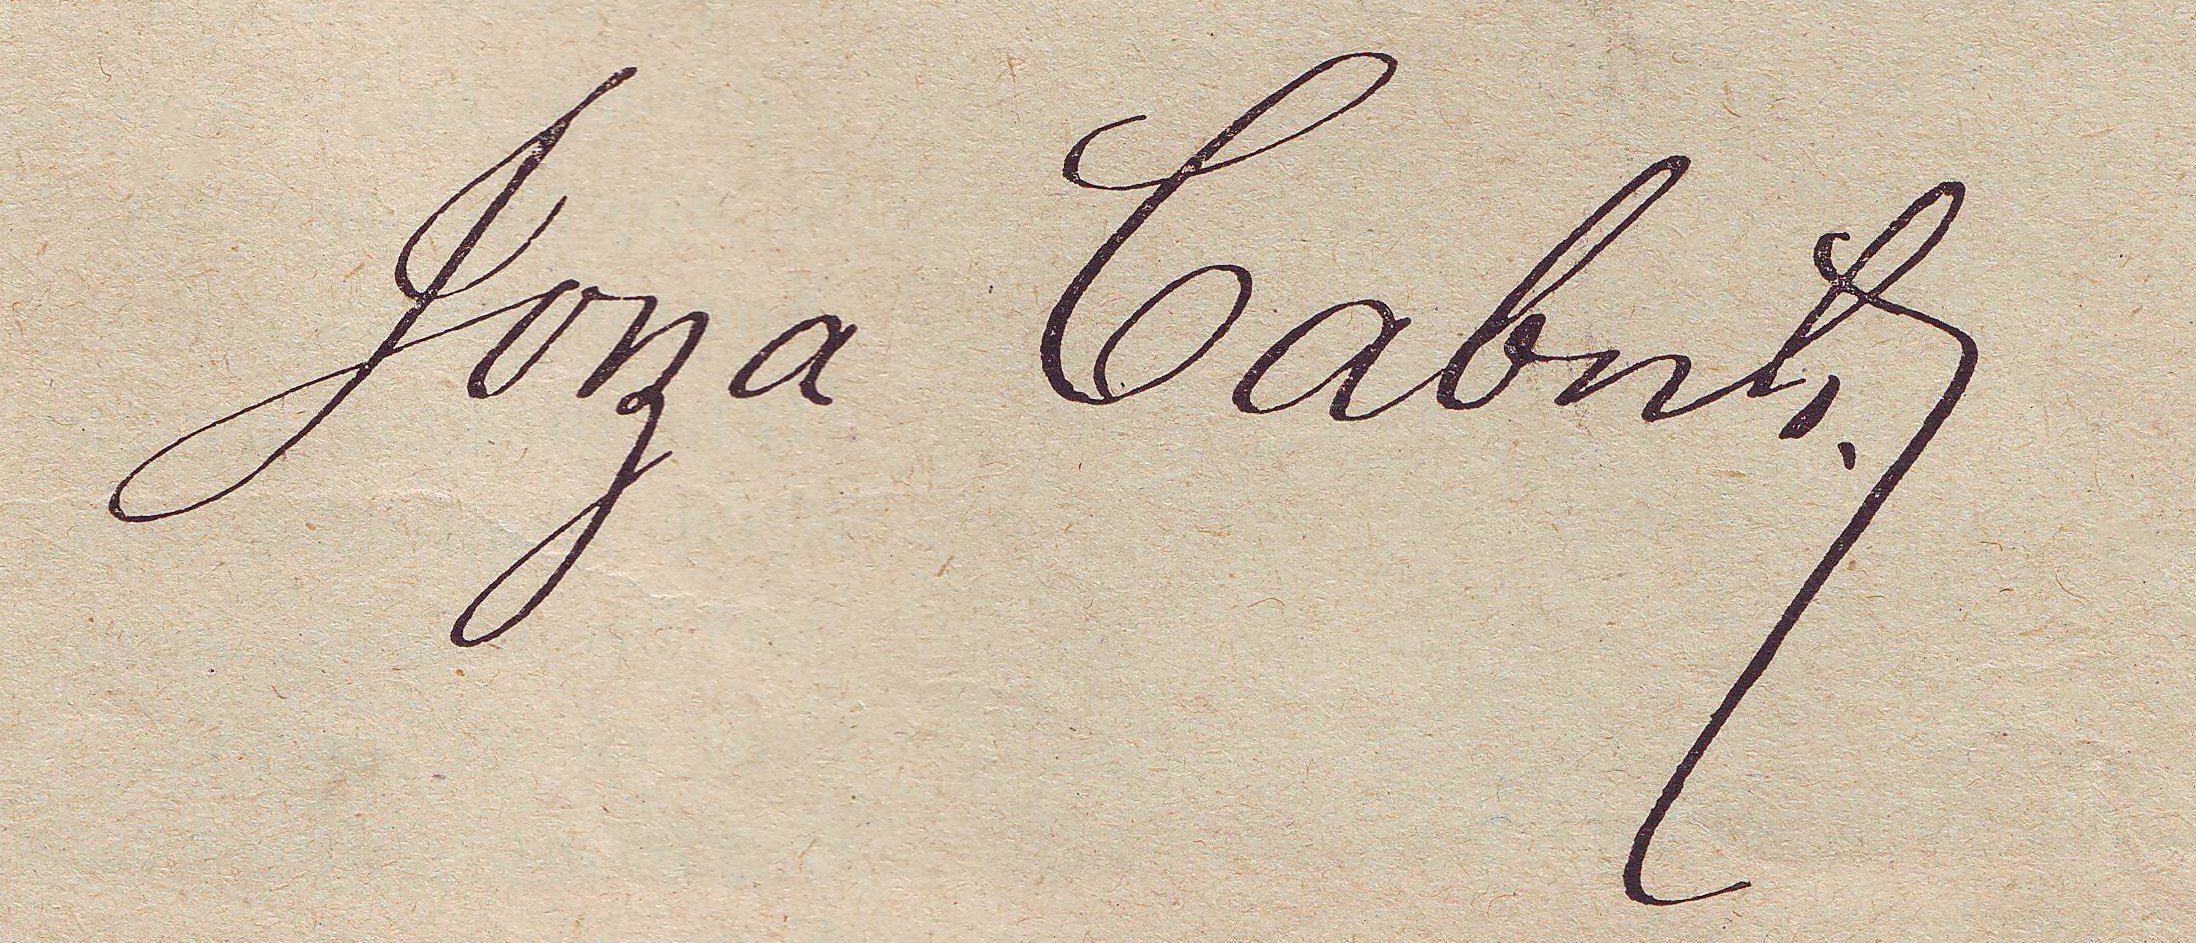
Signature of: jocza savits